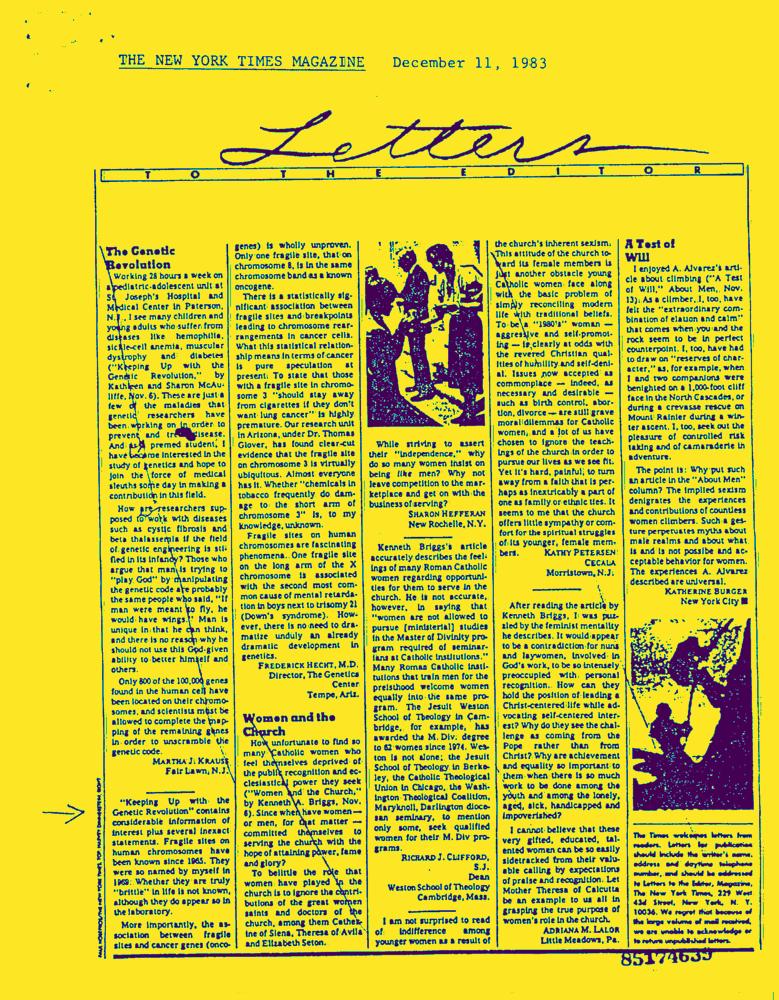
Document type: News-Article